Question: Can you provide the account number mentioned in the document?
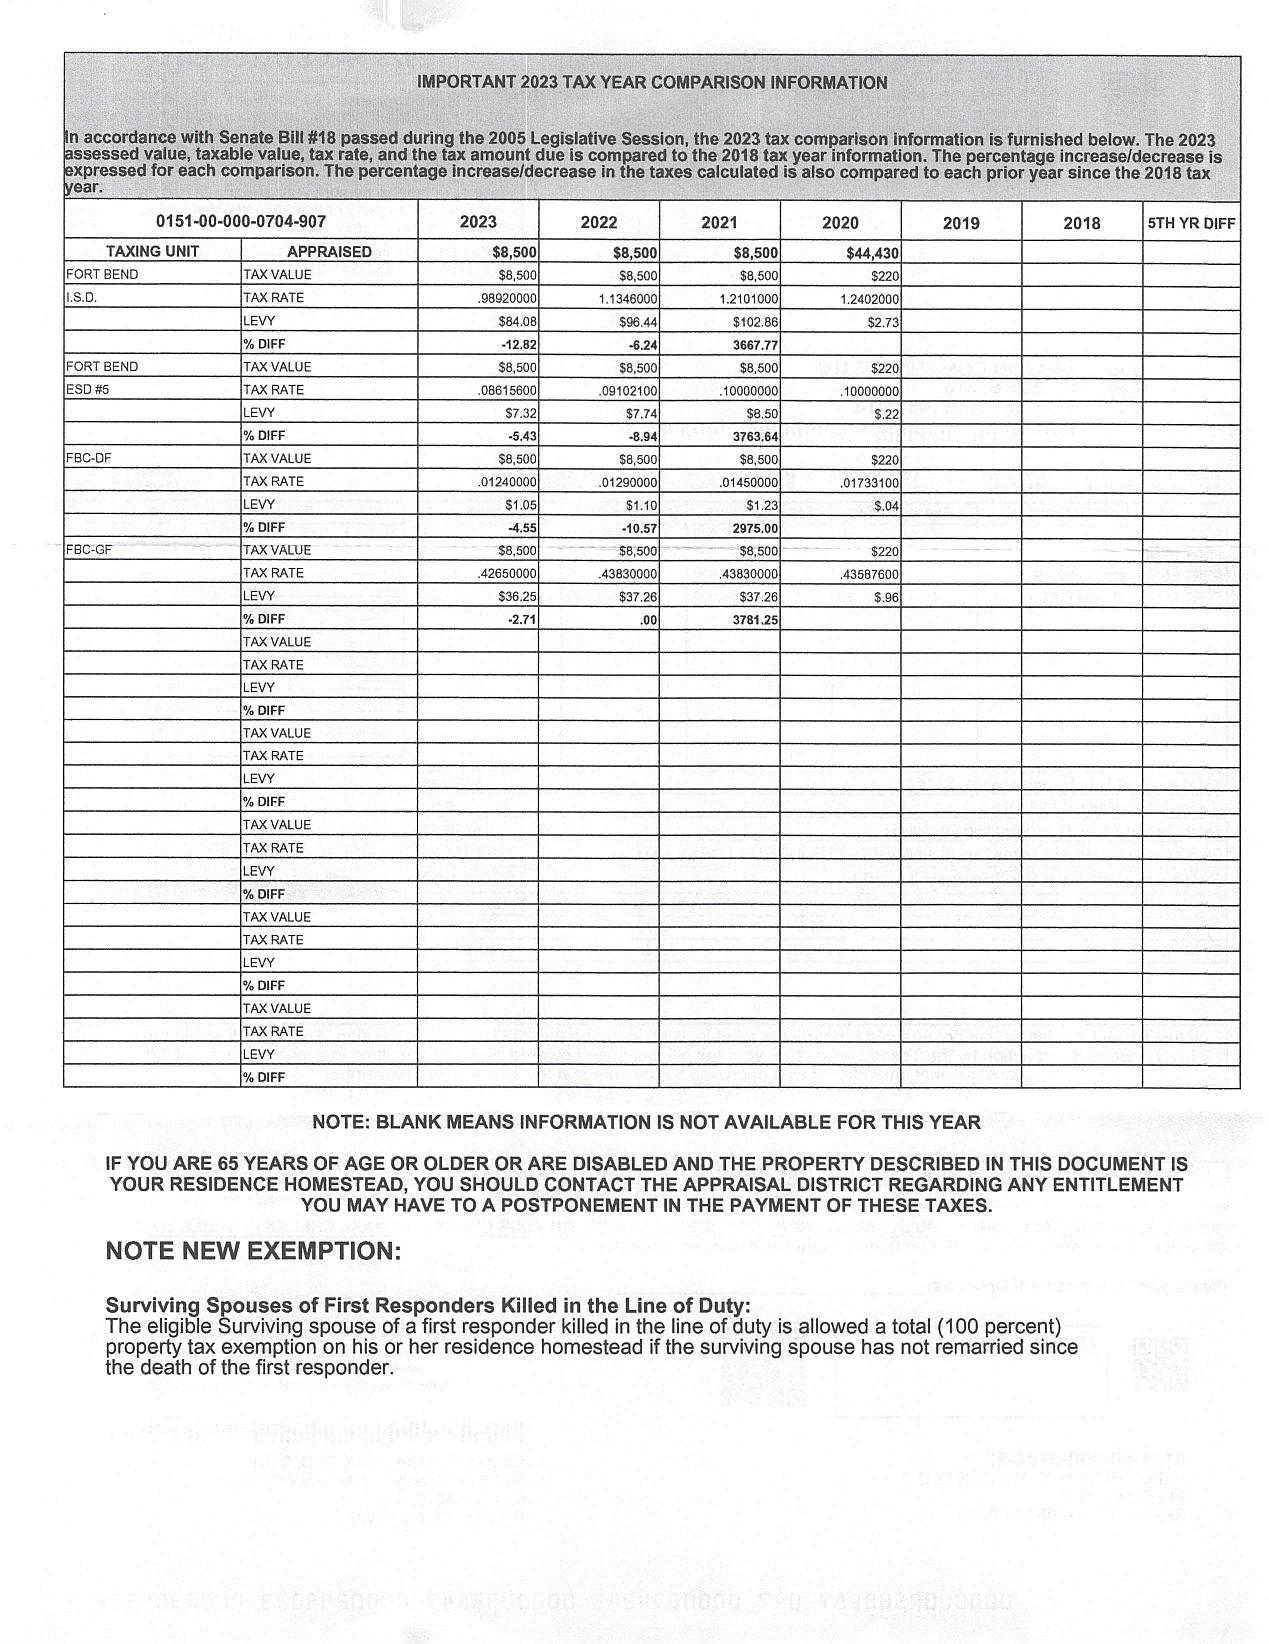
Answer: "0151-00-000-0704-907"